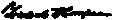
Signature of: zadock thompson